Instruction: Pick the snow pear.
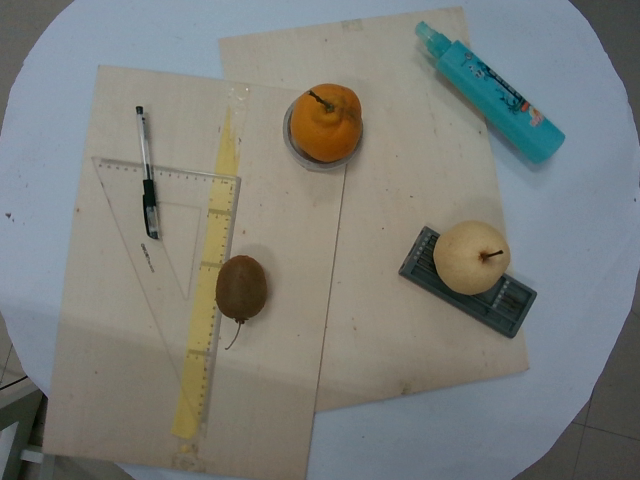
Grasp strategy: vertical